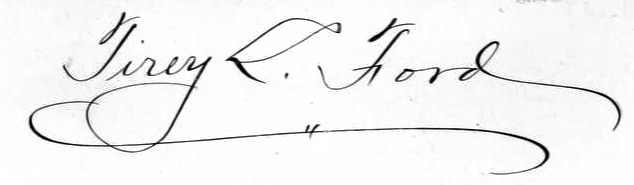
Signature of: tirey l ford